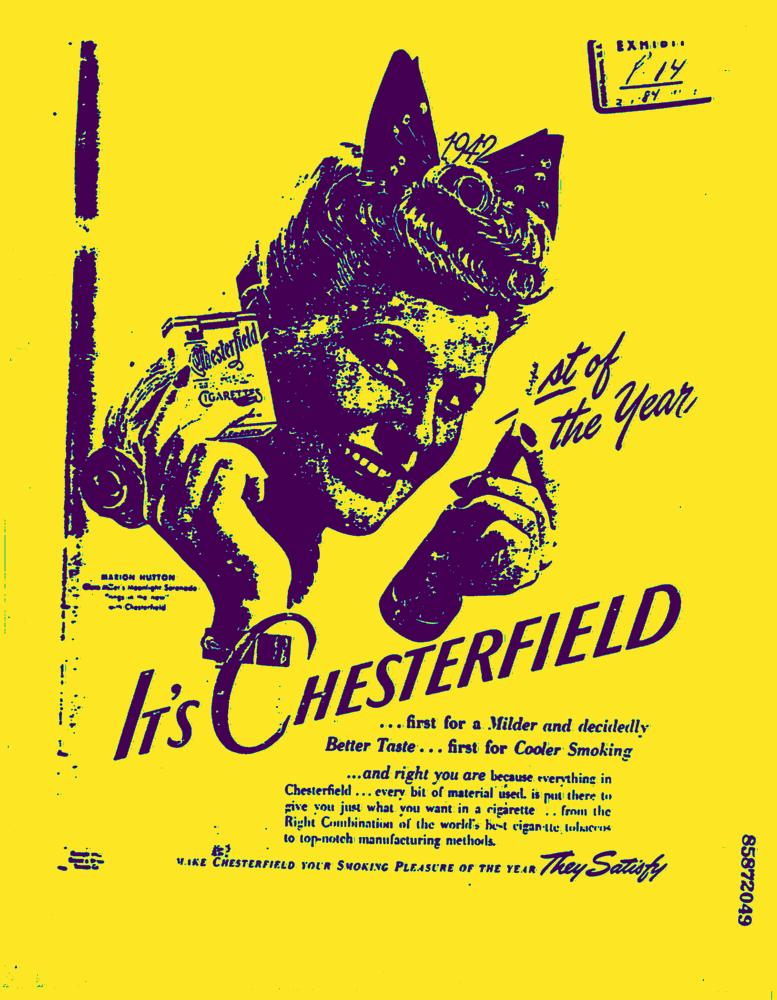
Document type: AD